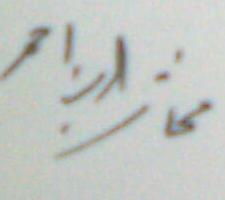
Signature of: mukhtaruddin ahmed